Question: What could the diagnosis suggest?
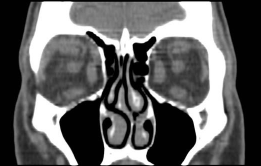
Answer: The possible diagnosis includes Graves' Ophthalmopathy
Pseudotumor
Lymphoma.